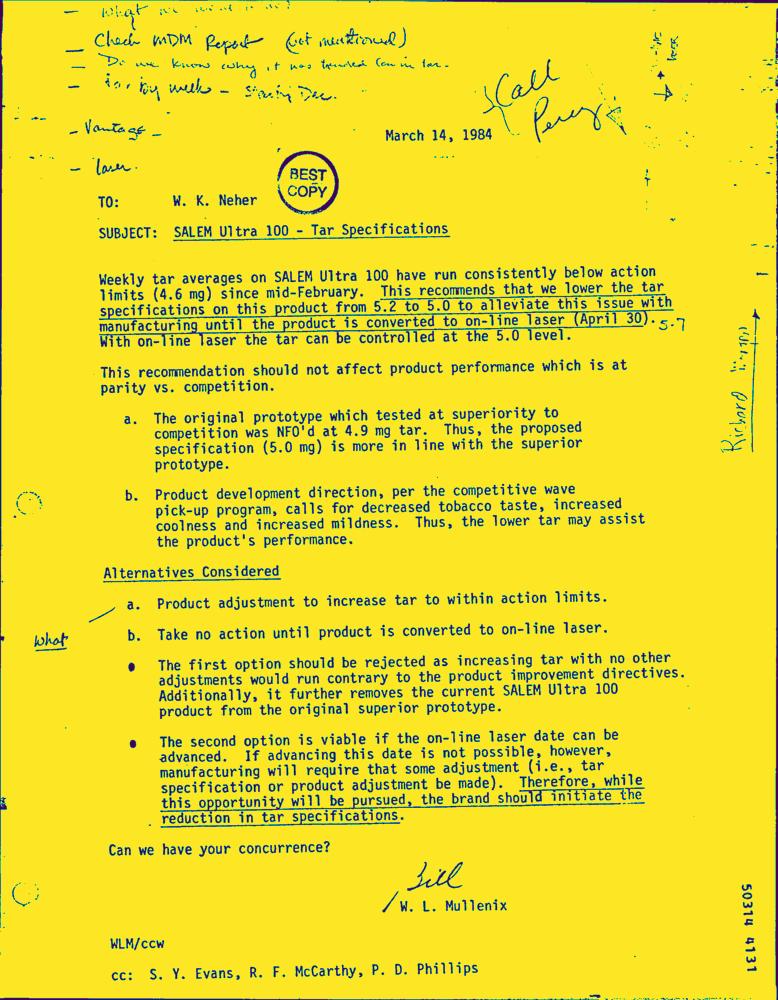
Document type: Letter-Doc